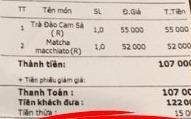
<table>
<tr>
<th>TT</th>
<th>Tên món</th>
<th>SL</th>
<th>Đ.Giá</th>
<th>T.Tiền</th>
</tr>
<tr>
<td>1</td>
<td>Trà Đào Cam Sả ( R)</td>
<td>1,0</td>
<td>55 000</td>
<td>55 000</td>
</tr>
<tr>
<td>2</td>
<td>Matcha macchiato (R)</td>
<td>1,0</td>
<td>52 000</td>
<td>52 000</td>
</tr>
</table>

Thành tiền: 107 000
+ Tiền phiếu giảm giá:

Thanh Toán : 107 00
Tiền khách đưa : 122 0
Tiền thừa : 15 0